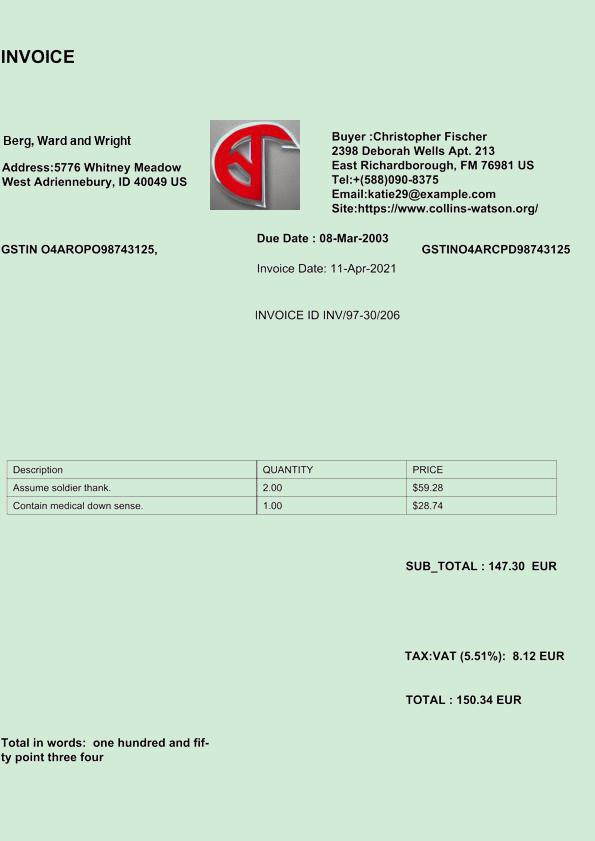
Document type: Invoice